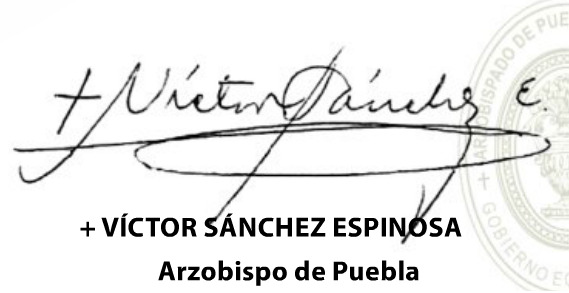
Signature of: josé víctor manuel valentín sánchez espinosa